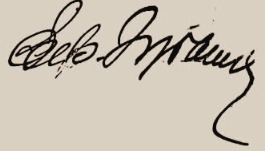
Signature of: yefim zubashev